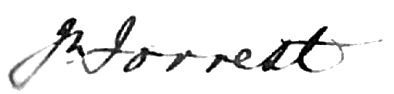
Signature of: john forrest